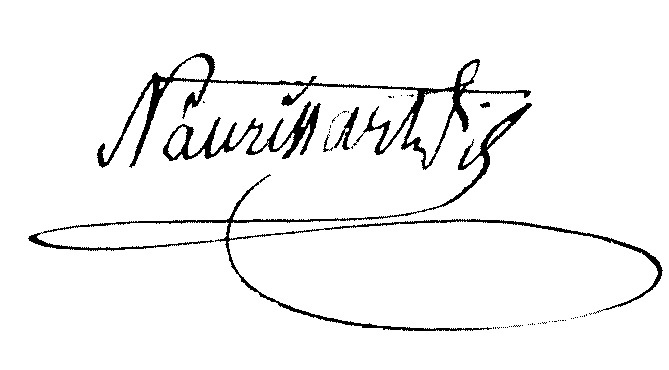
Signature of: louis naurissart